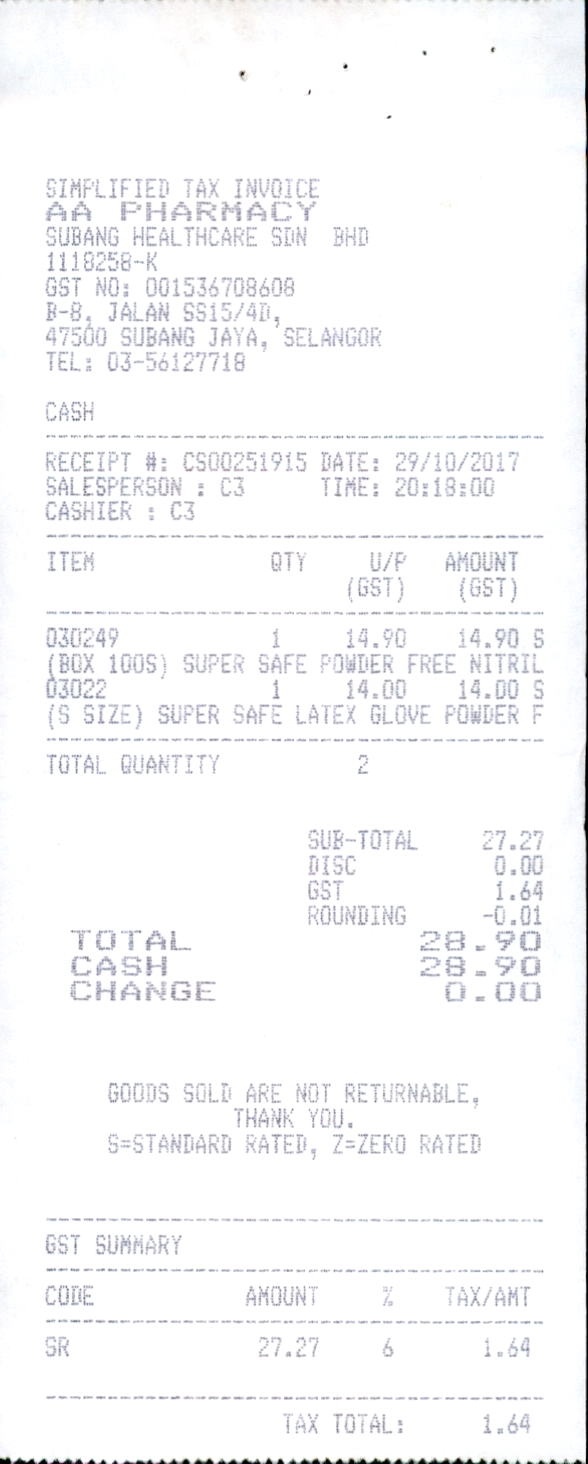
SIMPLIFIED TAX INVOICE
AA PHARMACY
SUBANG HEALTHCARE SDN
1118258-K
GST NO: 001536708608
B-8, JALAN SS15/4D,
47500 SUBANG JAYA, SELANGOR
TEL: 03-56127718
CASH
RECEIPT #: CS00251915
DATE: 29/10/2017
SALESPERSON : C3
TIME: 20:18:00
CASHIER : C3
ITEM
QTY
U/P
AMOUNT
(GST)
(GST)
030249
1
14.90
14.90 S
(BOX 100S) SUPER SAFE POWDER FREE NITRIL
03022
1
14.00
14.00 S
(S SIZE) SUPER SAFE LATEX GLOVE POWDER F
TOTAL QUANTITY
2
SUB-TOTAL
27.27
DISC
0.00
GST
1.64
ROUNDING
-0.01
TOTAL
28.90
CASH
28.90
CHANGE
0.00
GOODS SOLD ARE NOT RETURNABLE,
THANK YOU.
S=STANDARD RATED, Z=ZERO RATED
GST SUMMARY
CODE
AMOUNT
%
TAX/AMT
SR
27.27
6
1.64
TAX TOTAL:
1.64
BHD